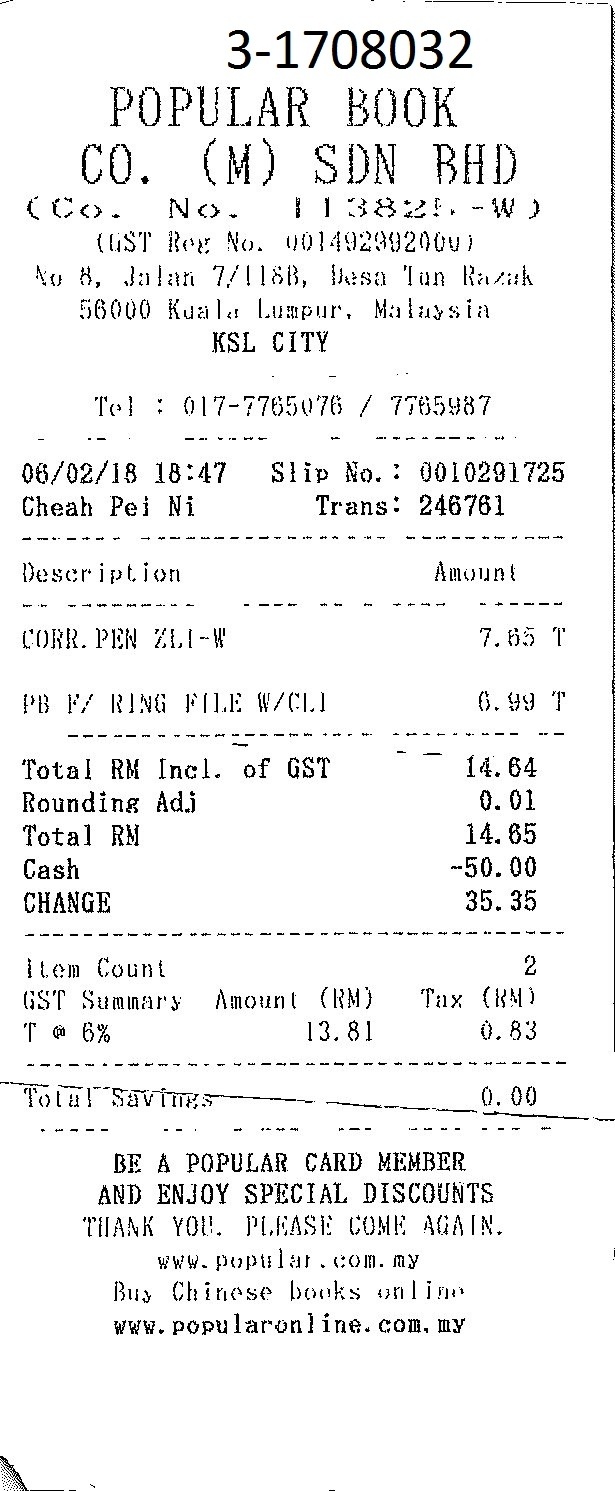
3-1708032
POPULAR BOOL
CO. (M) SDN BHD
(CO. NO. 113821-W)
(GST REG NO. 001492992000)
NO 8, JALAN 7/1188, BESA TAN RAZAK
56000 KUALA LUMPUR, MALAYSIA
KSL CITY
TEL: 017-7765076 / 7765987
06/02/18
18:47
SLIP NO.: 0010291725
CHEAH PEI NI
TRANS: 246761
DESCRIPTION
AMOUNT
CORR. PEN ZLI-W
7.65 T
PB F/ RING FILE W/CLI
6.99 T
TOTAL RM INCL. OF GST
14.64
ROUNDING ADJ
0.01
TOTAL RM
14.65
CASH
-50.00
CHANGE
35.35
ITEM COUNT
GST SUMMARY
AMOUNT (RM)
TAX (RM)
2
T @ 6%
13.81
0.83
TOTAL SAVINGS
0.00
BE A POPULAR CARD MEMBER
AND ENJOY SPECUAL DUSCOUNTS
THANK YOU. PLEASE COME AGAUR.
WWW.POPULAR.COM.MY
BUY CHINESE BOOKS ONLINE
WWW.POPULARONLINE.COM.MY